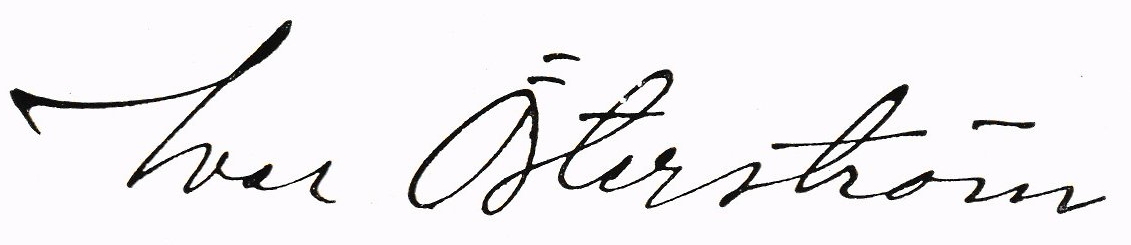
Signature of: ivar österström